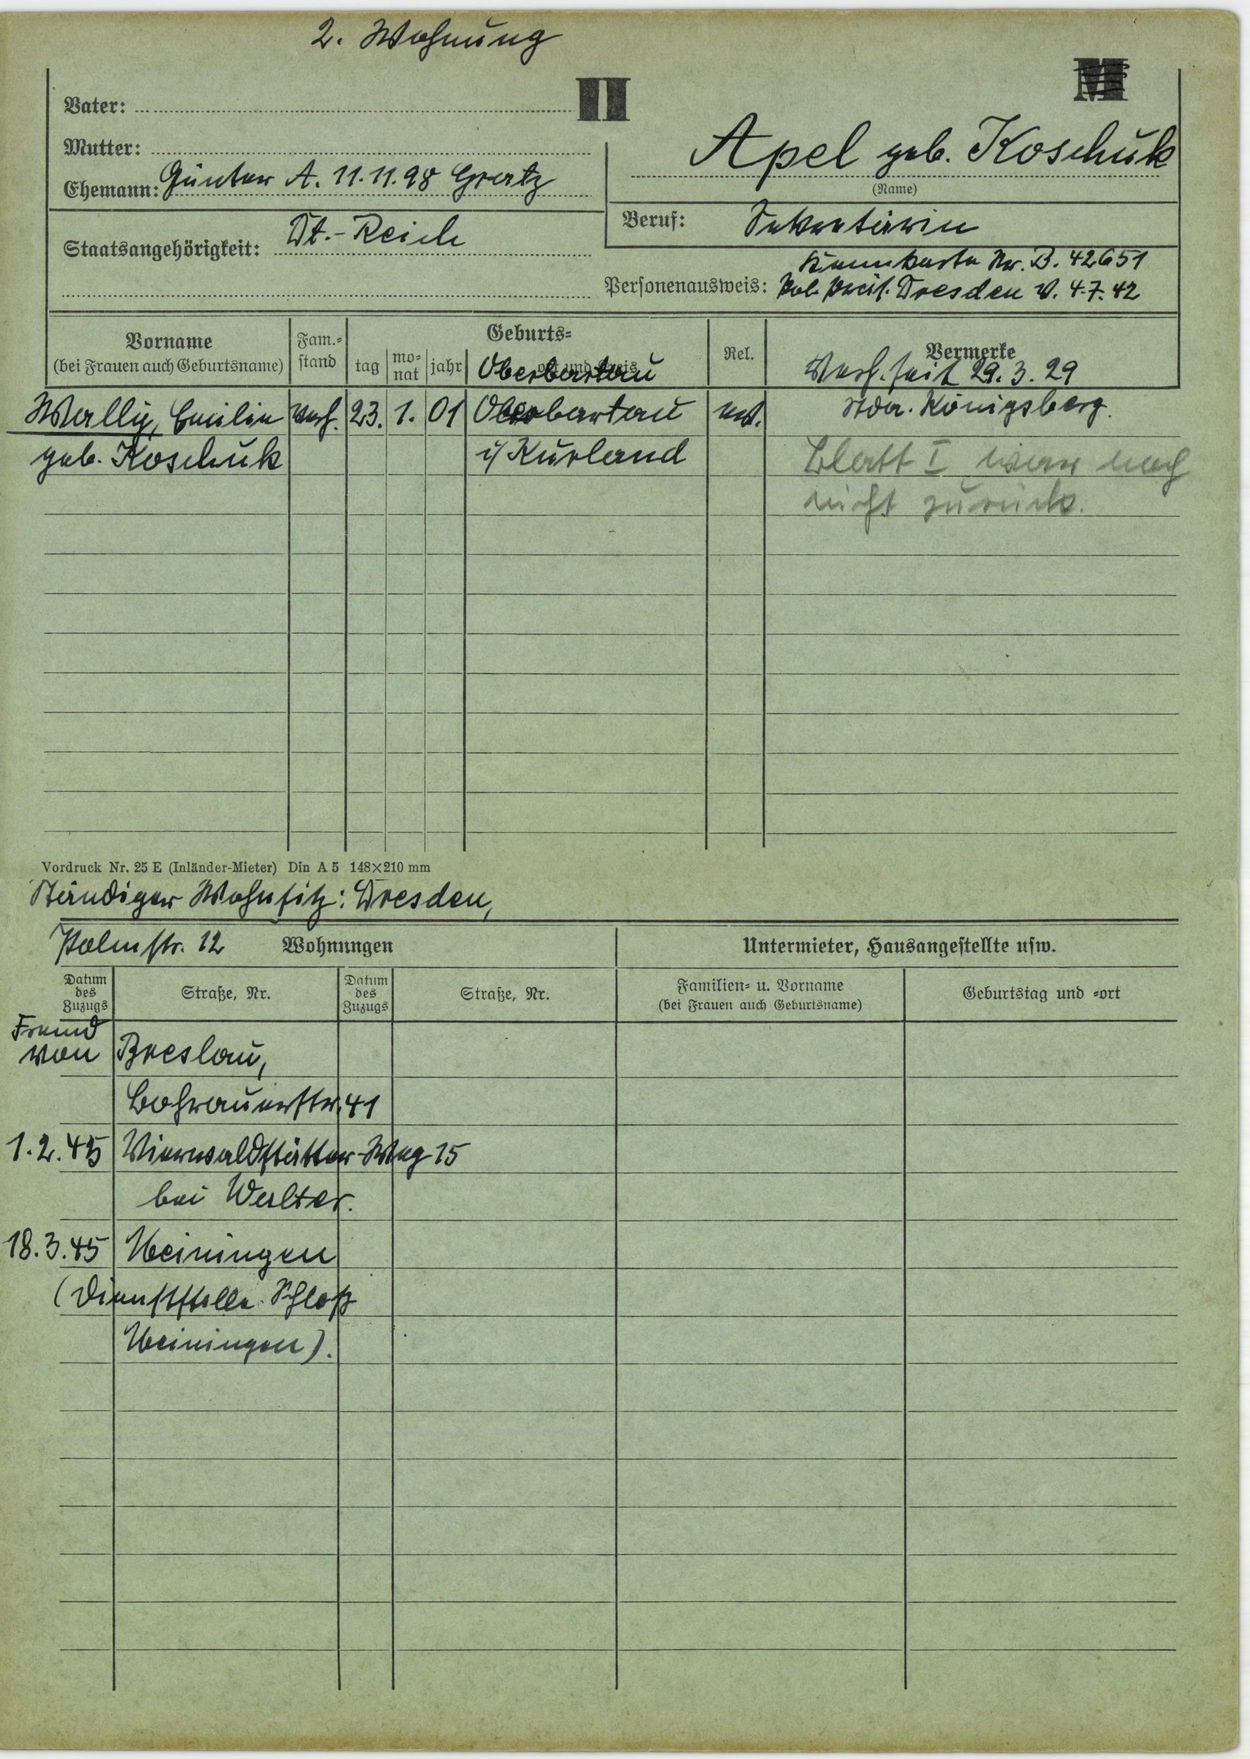
Apel geb. Koschuk